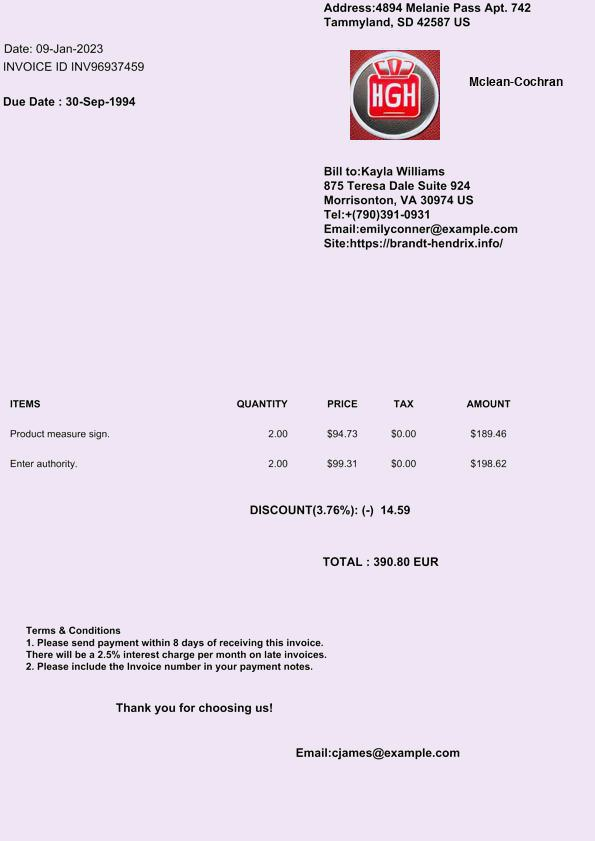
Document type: Invoice